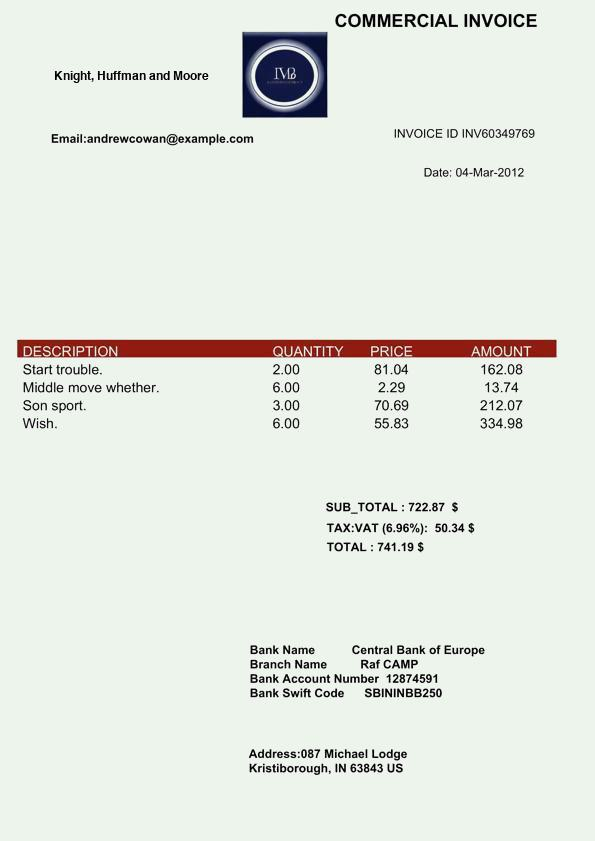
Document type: Invoice